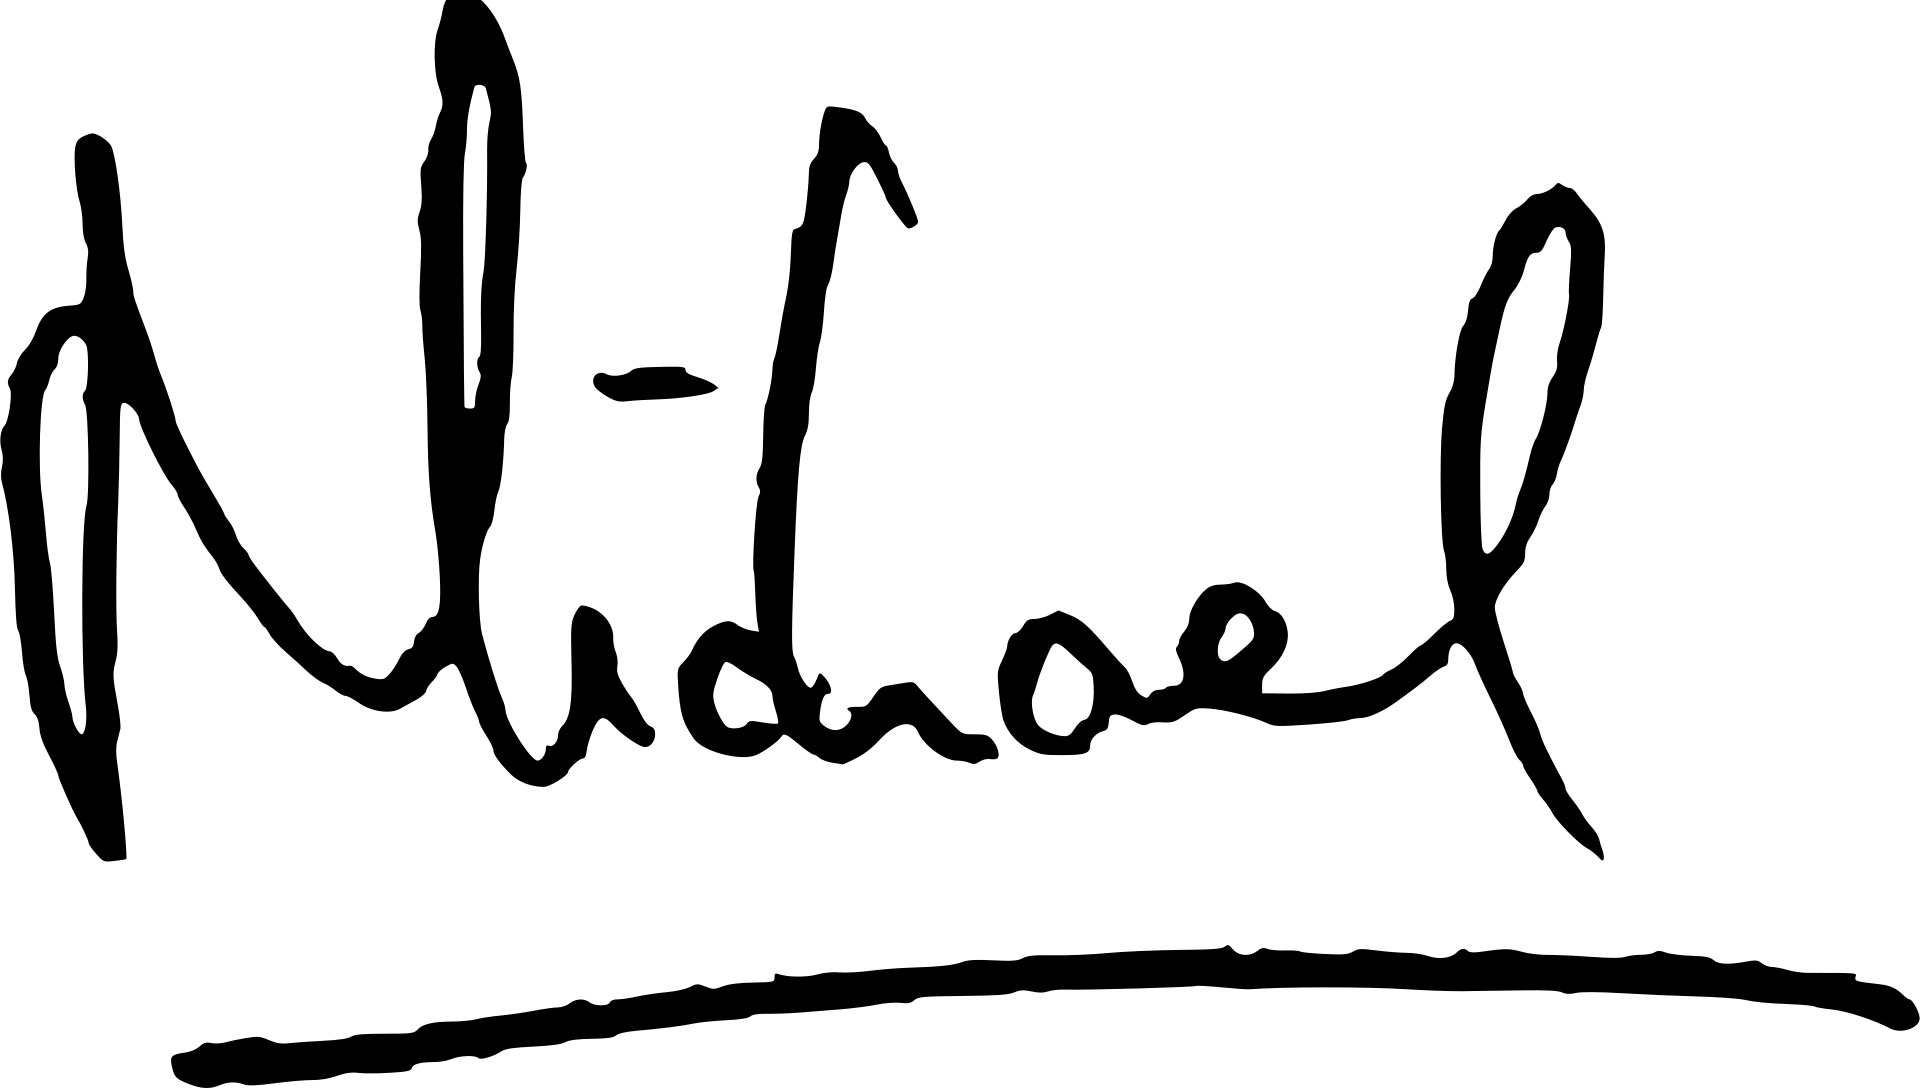
Signature of: michael aris